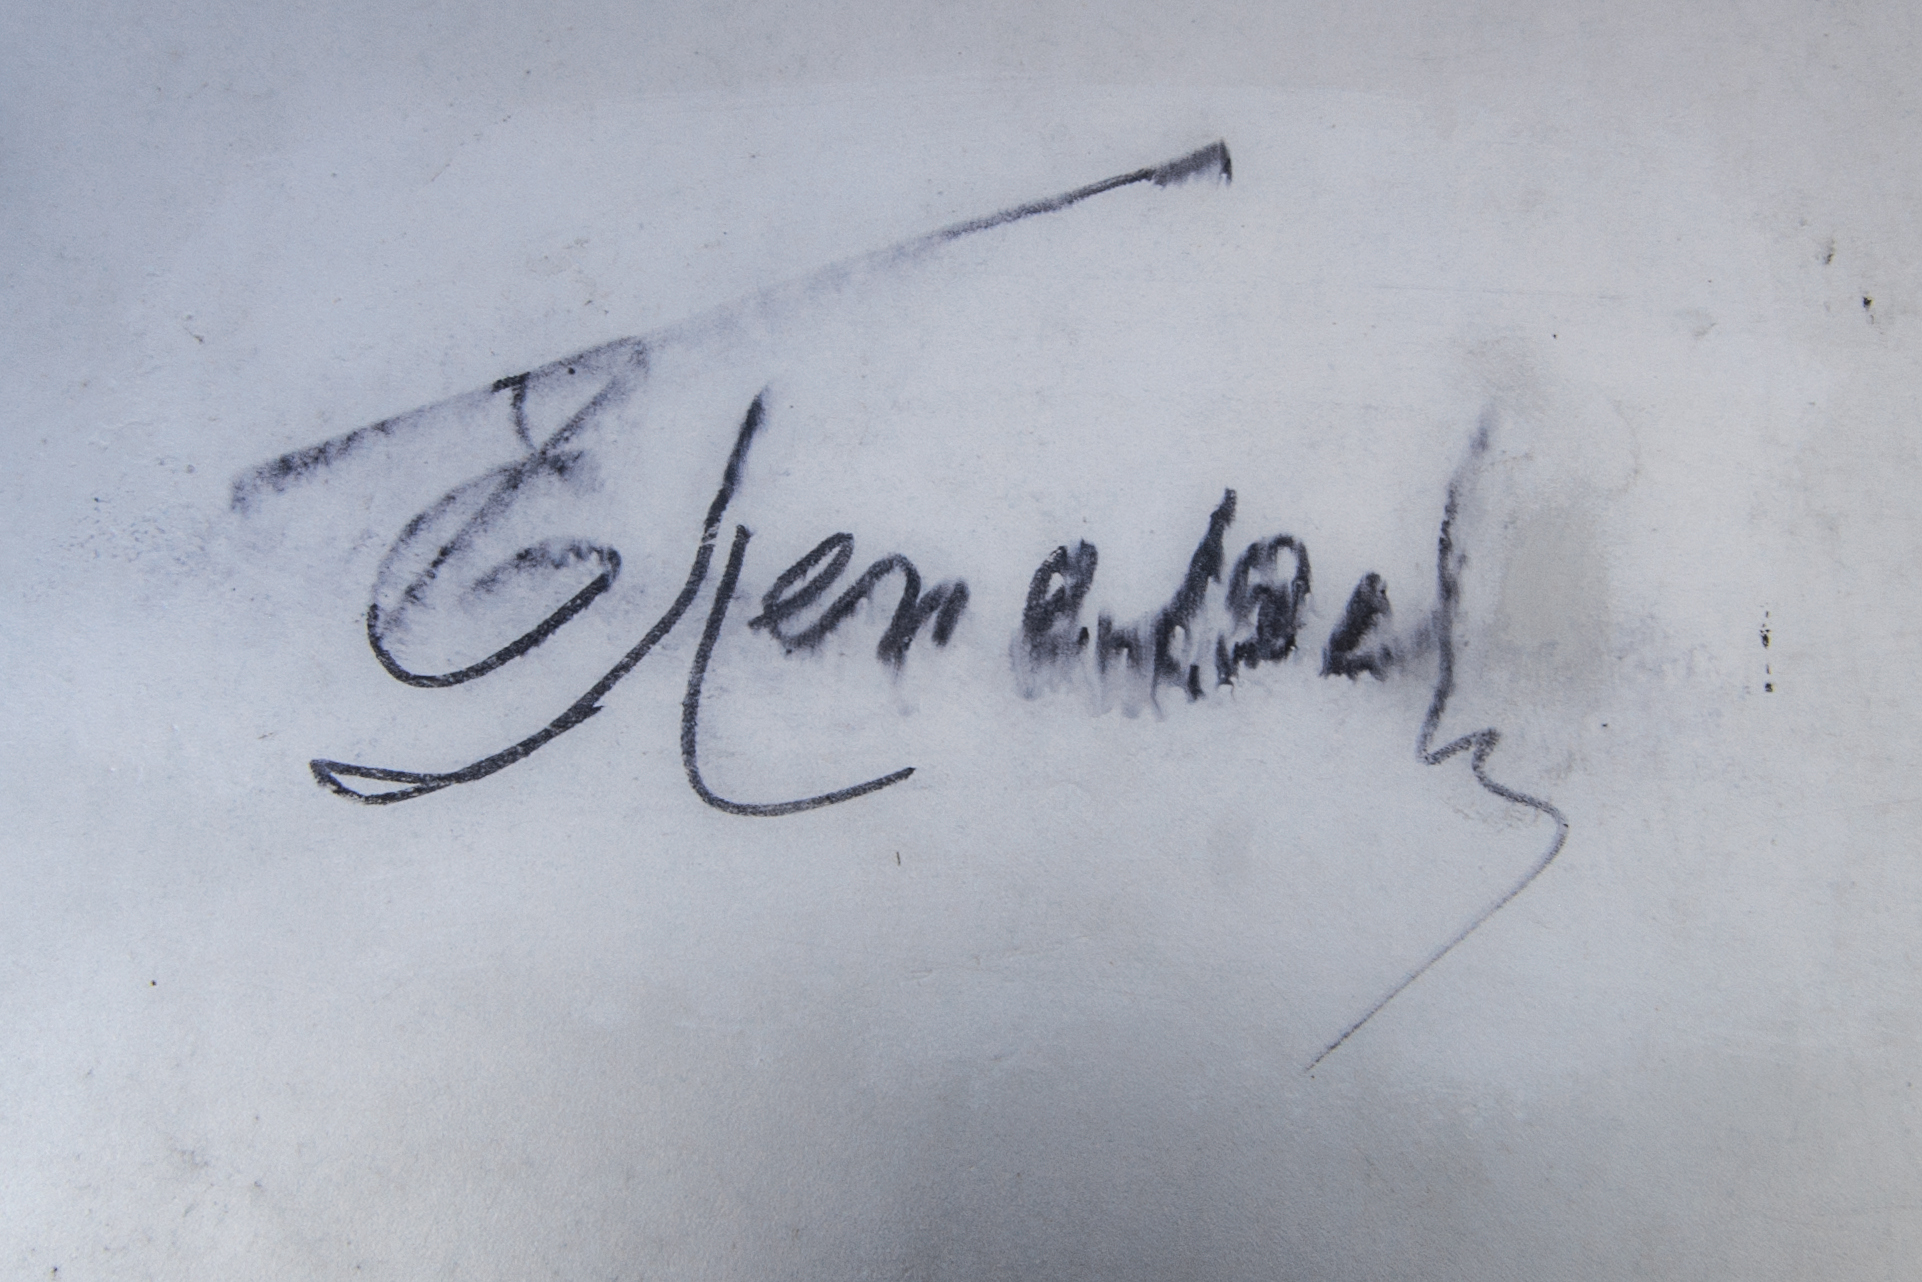
Signature of: yevgeny pepelyaev